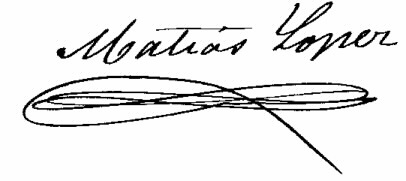
Signature of: matías lópez lópez